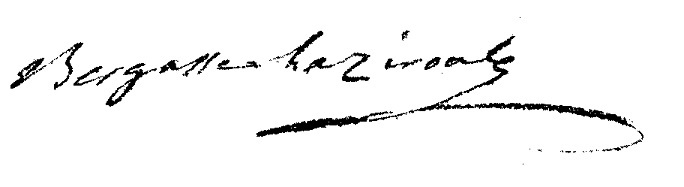
Signature of: georges bergasse de laziroules